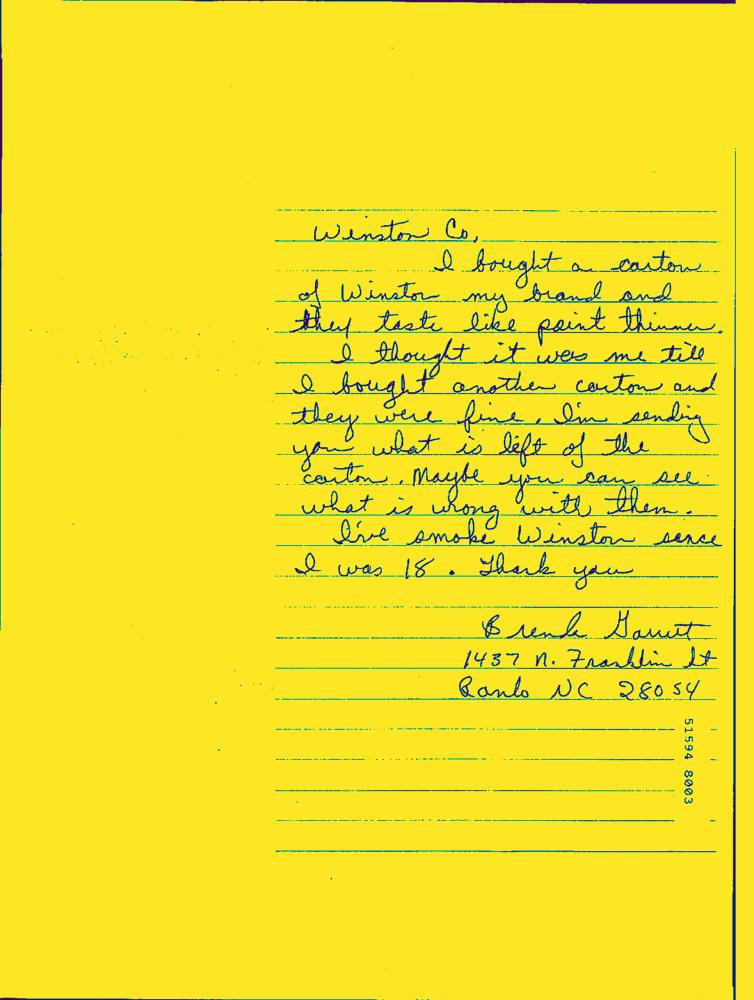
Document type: Hand-Written